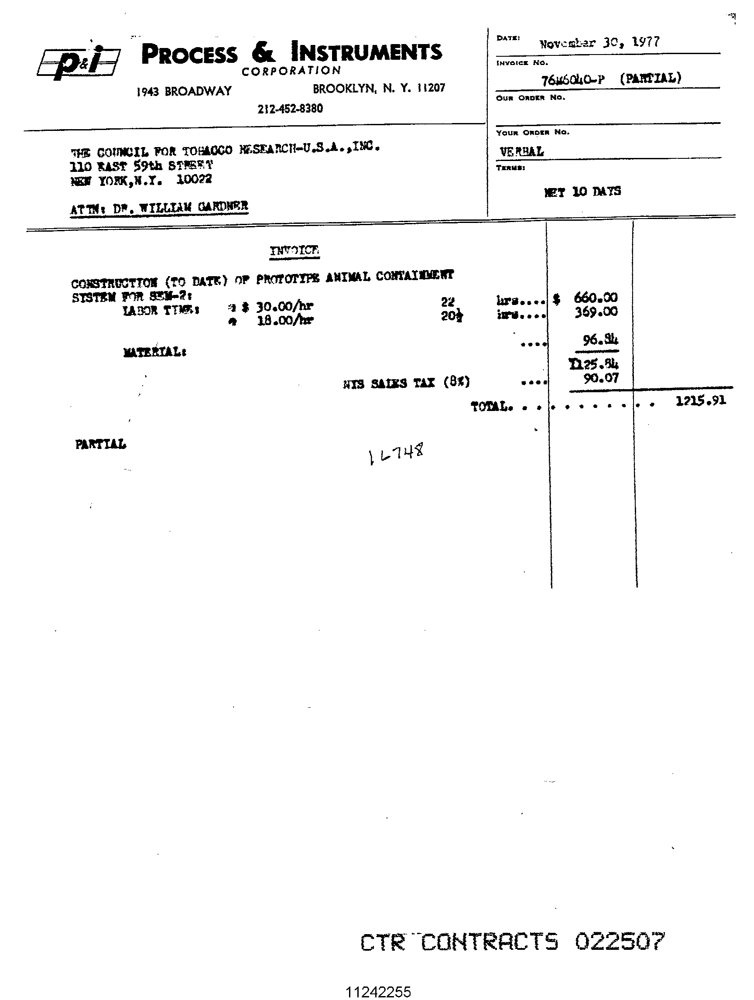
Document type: Invoice